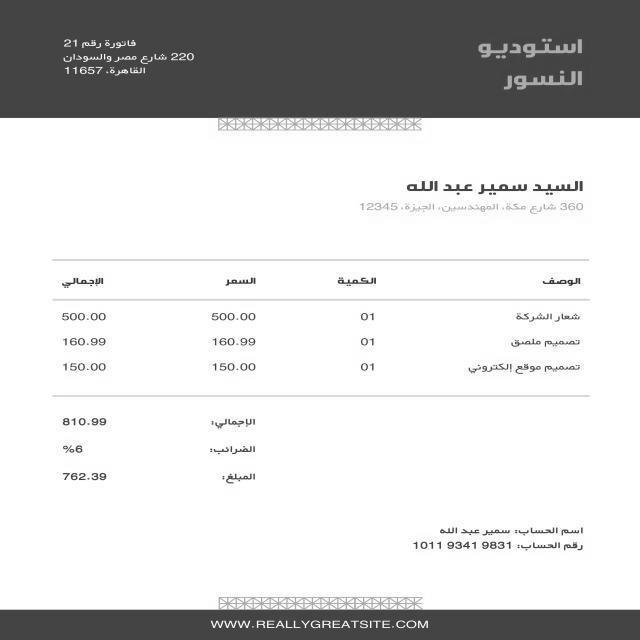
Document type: Invoice